Question: What are the imaging findings?
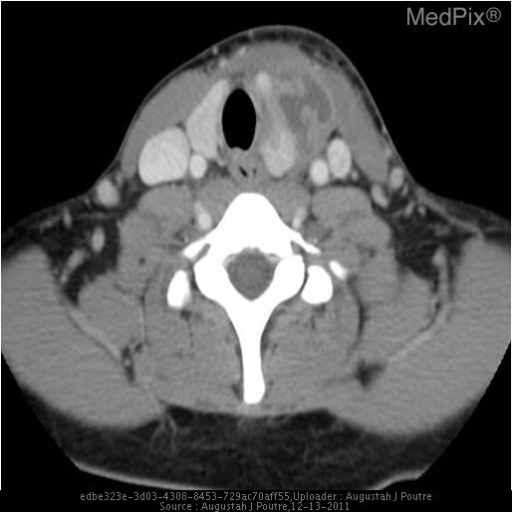
Answer: The imaging shows There is a rim enhancing fluid and gas collection originating from the left pyriform sinus and extending inferiorly to the left thyroid lobe. Rim enhancing fluid collection extending into the left lobe of the thyroid. Adjacent left sided posterior cervical reactive lymph nodes are additionally noted..